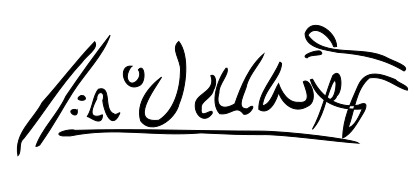
Signature of: afonso de albuquerque